Question: How does the patient history play a role?
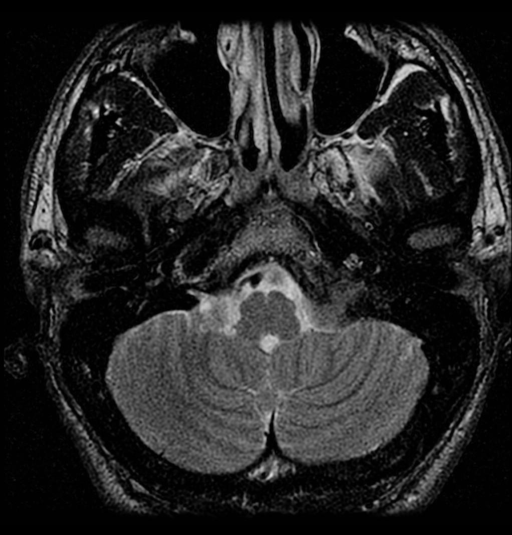
Answer: The patient's history of 26 year-old man, detailed history withheld is key in understanding the case.